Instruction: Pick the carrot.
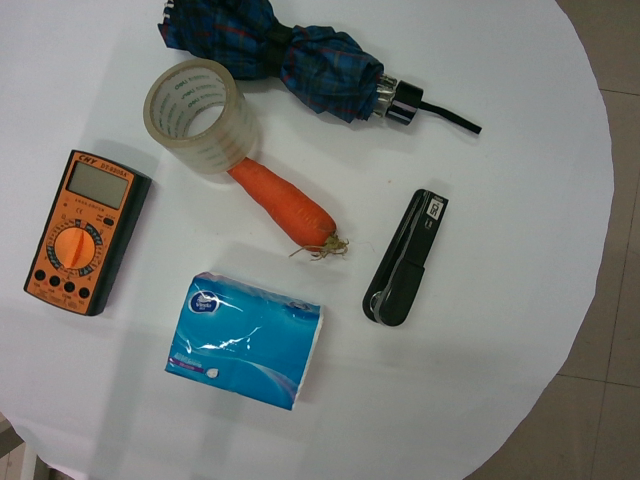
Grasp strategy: vertical